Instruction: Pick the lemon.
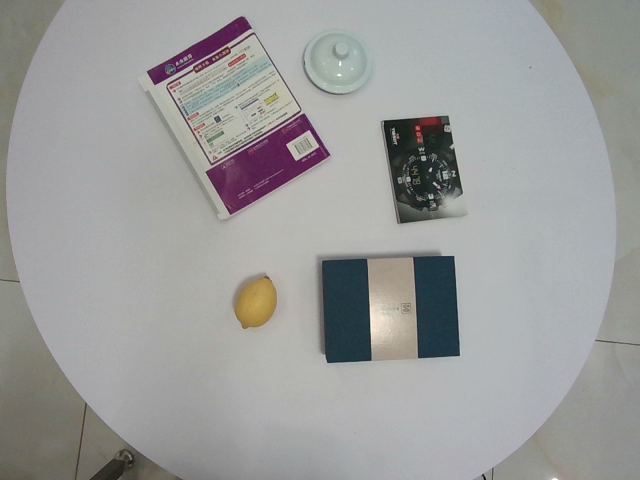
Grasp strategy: vertical